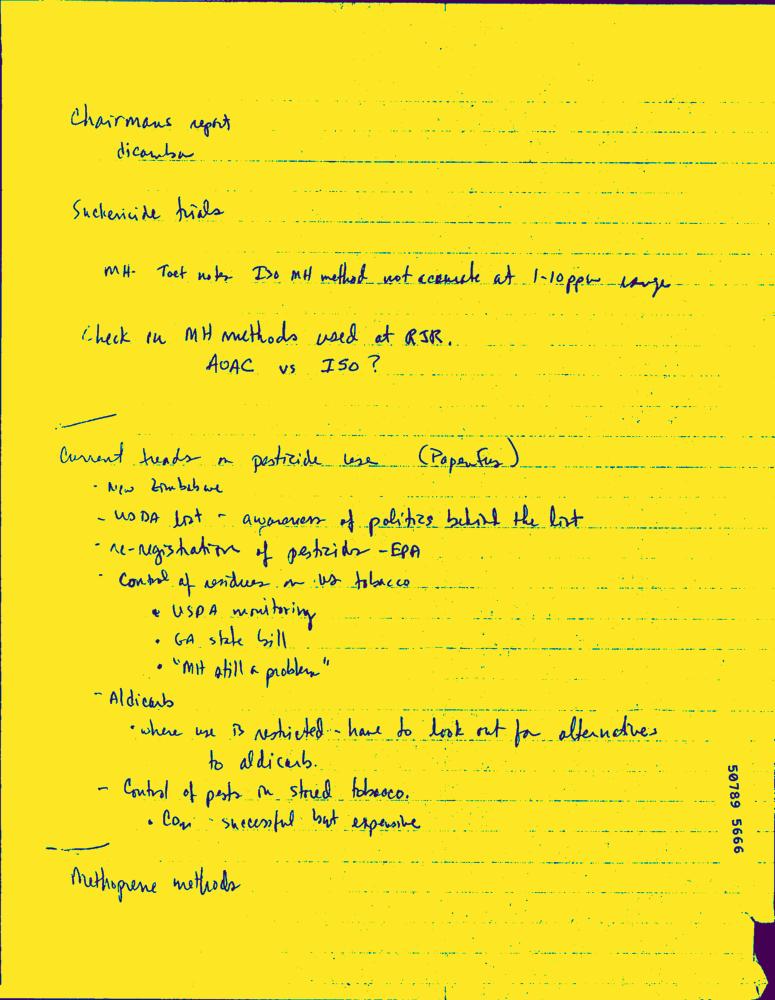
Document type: Hand-Written